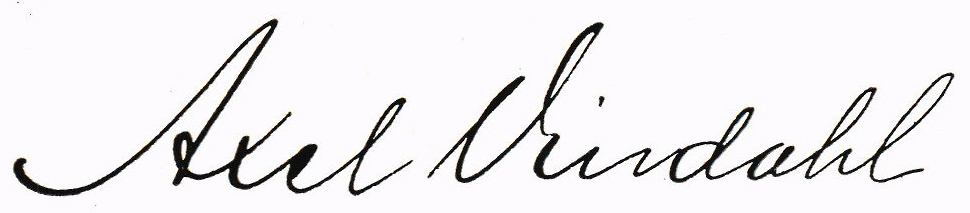
Signature of: axel vindahl